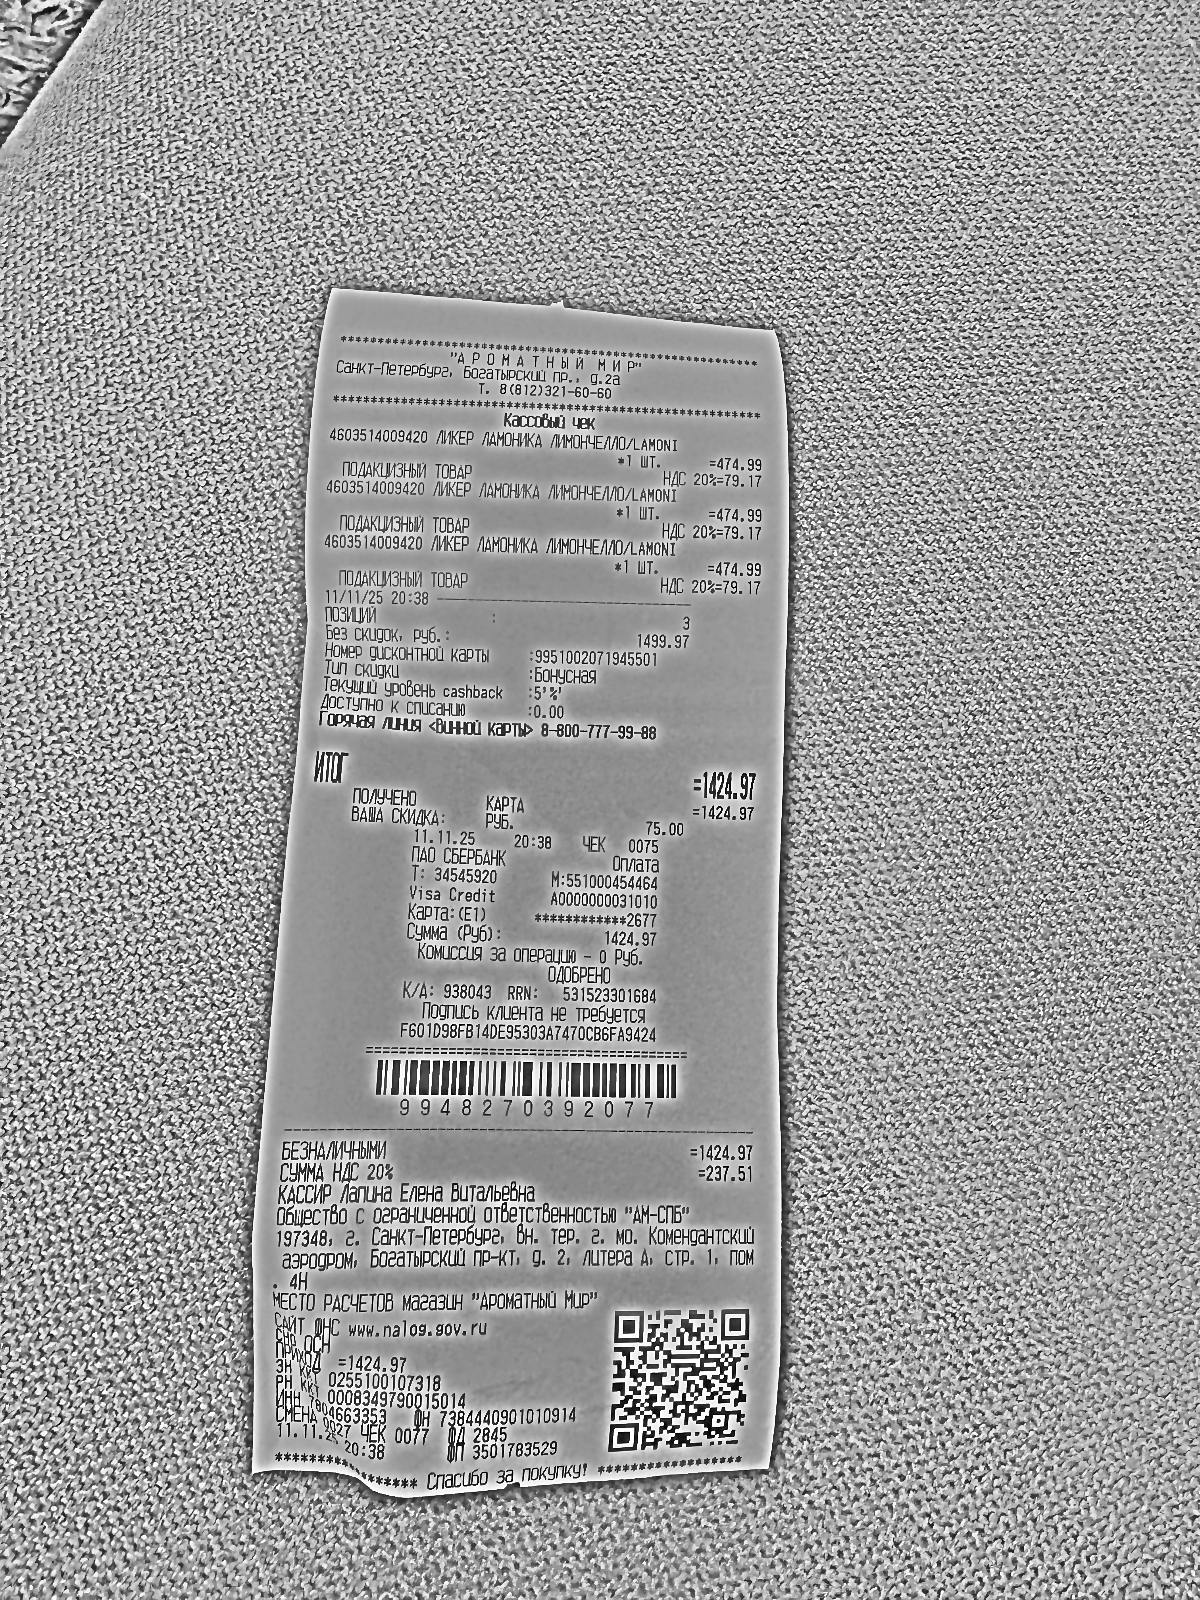
Продавец: Общество с ограниченной ответственностью "АМ-СПБ"
ИНН: 7804663353
Дата: 11.11.25
Товары: 4603514009420 ЛИКЕР ЛАМОНИКА ЛИМОНЧЕЛЛО/LAMONI; 4603514009420 ЛИКЕР ЛАМОНИКА ЛИМОНЧЕЛЛО/LAMONI; 4603514009420 ЛИКЕР ЛАМОНИКА ЛИМОНЧЕЛЛО/LAMONI
Количество: 1; 1; 1
Цена: 474.99; 474.99; 474.99
Сумма: 474.99; 474.99; 474.99
Итого: 1424.97